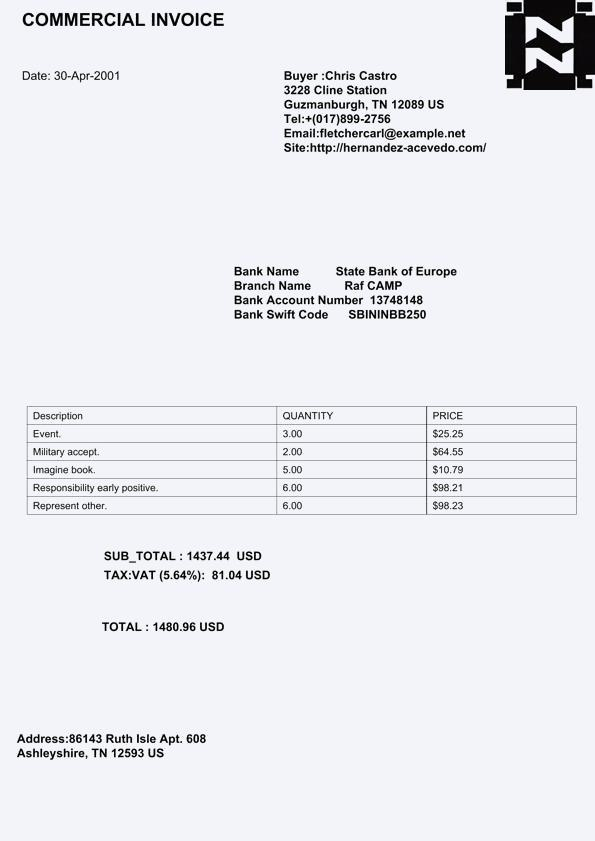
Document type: Invoice